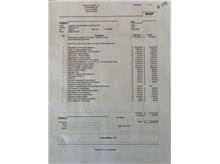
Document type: Invoice